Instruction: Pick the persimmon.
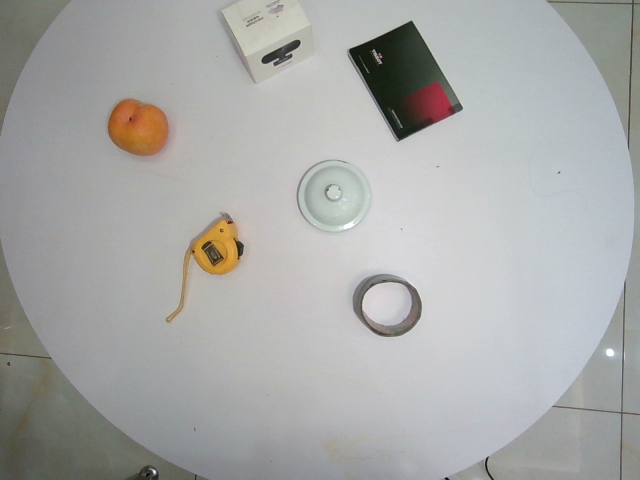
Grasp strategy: vertical